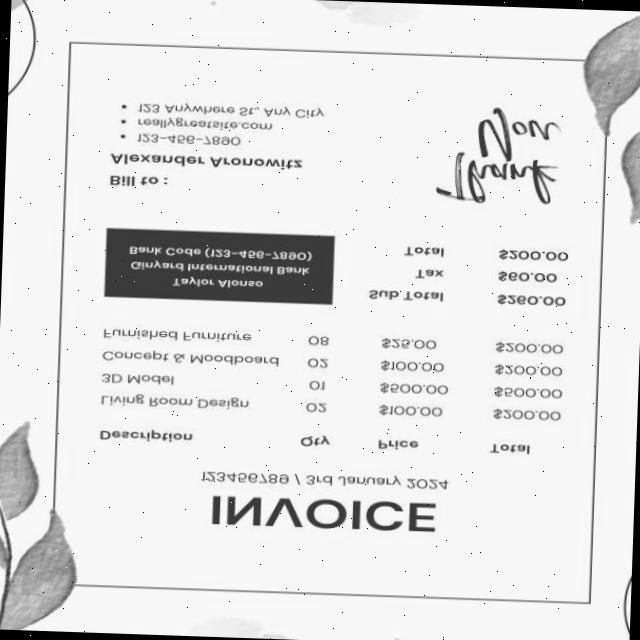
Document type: Invoice